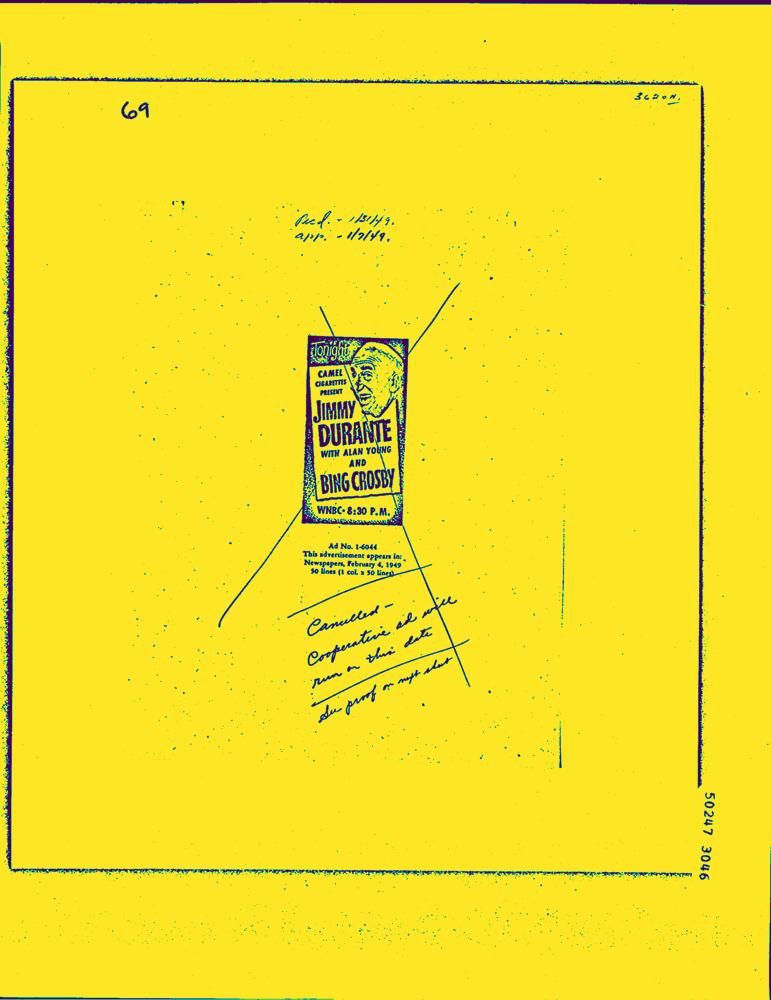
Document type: AD